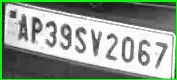
License plate number: AP 39SY 2067